Question: What is the suspected problem?
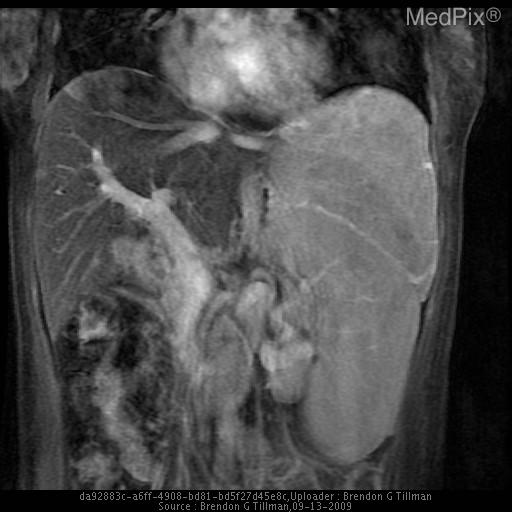
Answer: The findings suggest CT findings consistent with acute pyelonephritis involving left kidney.  A large solid heterogeneously enhancing mass 14.1 x 9.9 x 14.6 cm is seen in the left upper quadrant which is associated with the left lobe of the liver displacing the spleen  infra-medially.  Some lower attenuating areas near the center of this lesion may represent necrosis.  No calcification or cystic components.  Prominent vessels are seen at the periphery of the lesion near the left lobe of the liver.  The remainder of the liver demonstrates multiple round hypoattenuating foci of varying sizes, many of which are too small to characterize.

MRI shows multiple lesions in the liver with the largest in the left lobe with similar imaging appearances as in the CT.. MRI shows multiple lesions in the liver with the largest in the left lobe with similar imaging appearances as in the CT. The patient might have a history of 28 y/o woman with no significant medical hx only taking OCP presented with dysuria, polyuria, & left flank pain..